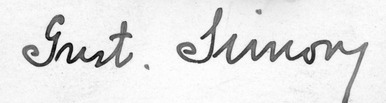
Signature of: gustaw simon